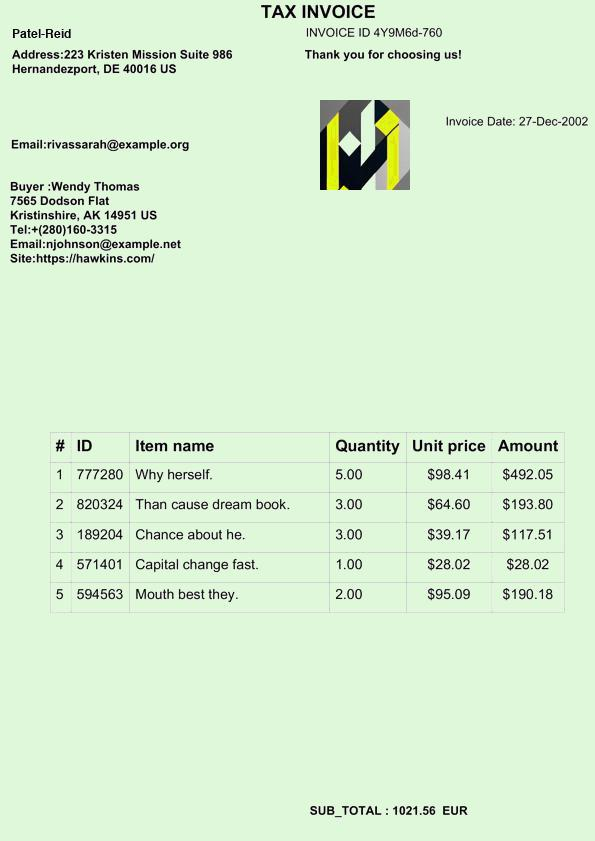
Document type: Invoice